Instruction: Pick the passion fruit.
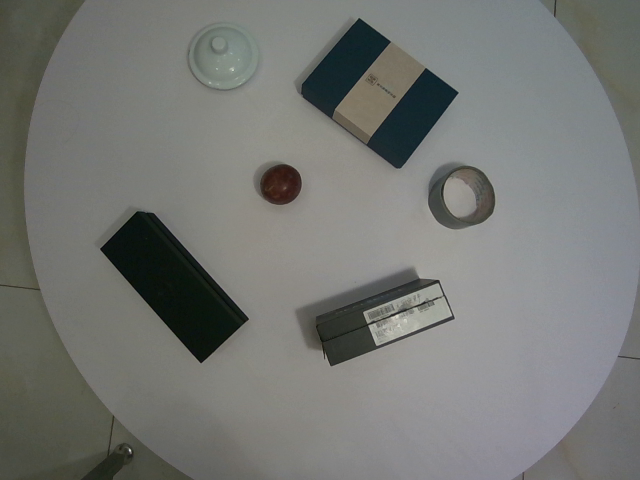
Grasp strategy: vertical